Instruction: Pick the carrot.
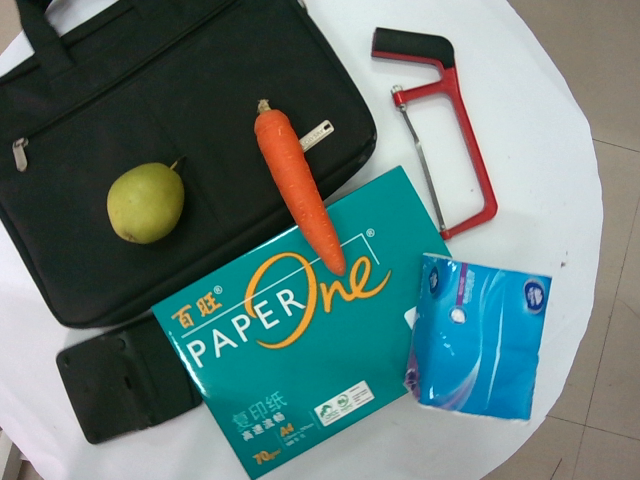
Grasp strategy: vertical